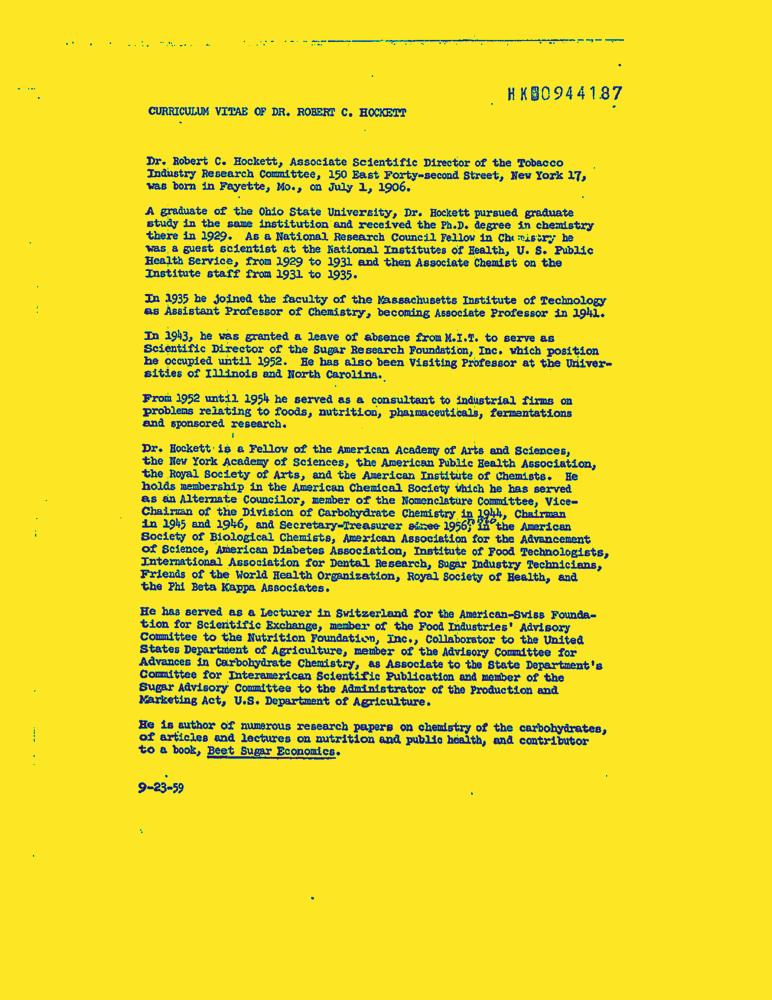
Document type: Resume-Doc